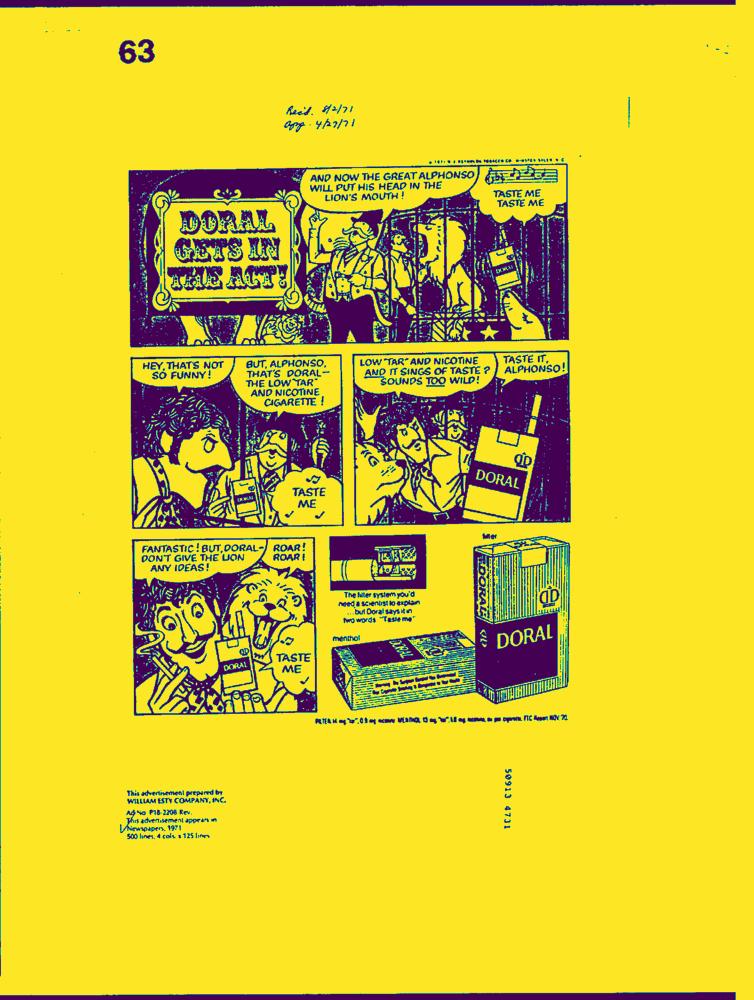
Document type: AD